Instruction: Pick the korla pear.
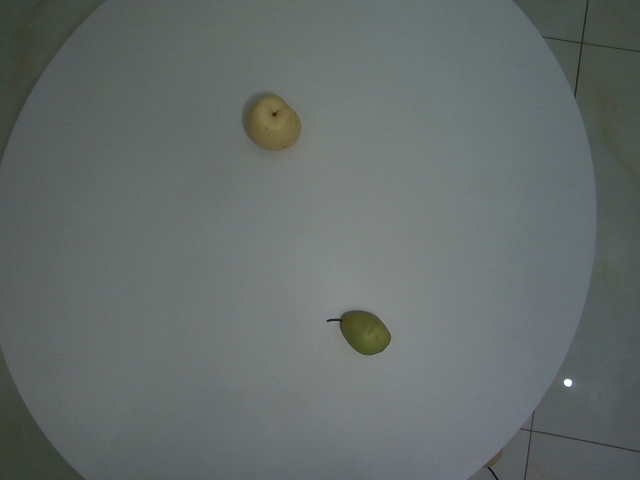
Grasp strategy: vertical